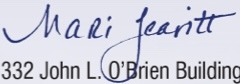
Signature of: mari leavitt